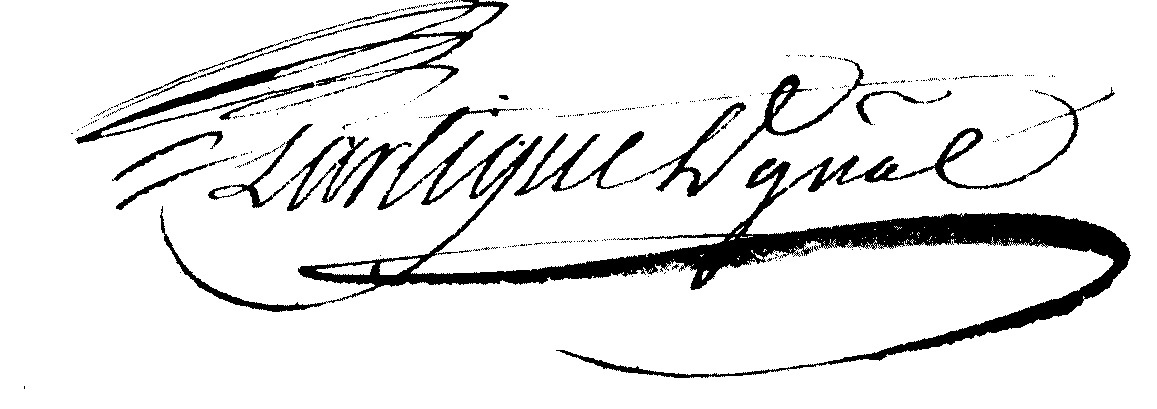
Signature of: andré de lartigue